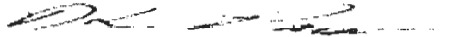
Signature of: kevin payne